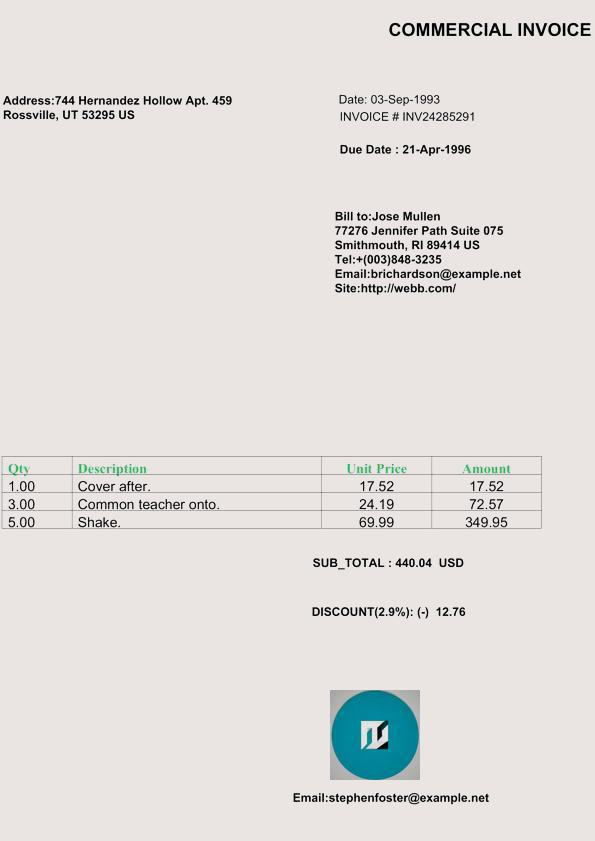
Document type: Invoice